Question: Talk about the condition:
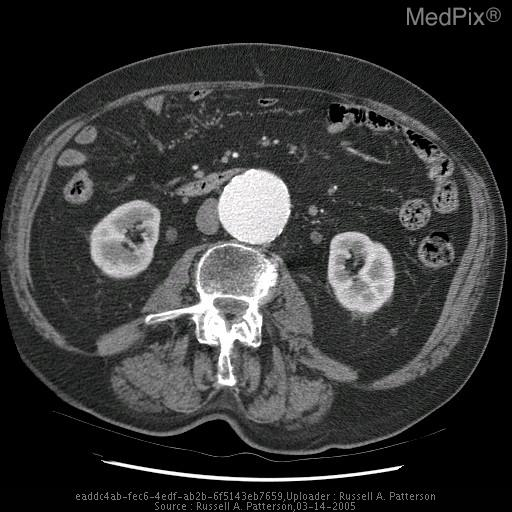
Answer: The disease is discussed as: An aneurysm is defined as a focal dilation of the aorta involving an increase in diameter of at least 50 percent  as compared with the expected normal diameter.  The normal size diameter of the aorta in this area is 2 cm.  The pathogenesis of abdominal aortic aneurysms is multifactorial.  Familial clustering, genetic predisposition, and hemodynamic factors all play a role in the formation of abdominal aortic aneurysms.  The overall incidence of abdominal aortic aneurysm is 15 to 37 cases per 100,000 patient years.

Much of the research has focused on the relationship of aneurysm size to the risk of rupture.  Studies using CT and ultrasound have recorded average expansion rates of  0.4 cm per year.  Risk factors for rupture include elevated blood pressure, smoking,  atherosclerotic disease, and the presence of COPD.  Smoking is the major risk factor for aneurysm formation.  Aneurysms can also occur as part of certain disease such as Marfans or Ehler-Danlos syndrome.  The risk of rupture for aneurysms less than 4.0 cm is 2 percent.  For aneurysm greater than 5.0 cm the risk is between 25 to 41 percent.  The risk of rupture for aneurysms between 4 to 5 cm is between 3 to 12 percent.  Immediate repair vs. surveillance for aneurysms less than 5.5 cm has not improved survival.

Abdominal ultrasound can be used as screening tool for abdominal aortic aneurysm.  Ultrasound has sensitivity of 100 percent.  Both the longitudinal and transverse aortic diameters can be measured and there is no need for IV contrast.  Ultrasound can measure aneurysm within a range of 0.6 cm.  Ultrasound is limited in its use for surgical planning because it cannot document the proximal or distal extent of the aneurysm.

CT is highly sensitive and specific for identification of abdominal aortic aneurysms and is more accurate in determining the size of the aneurysm.  CT is also valuable in surgical planning because it provides information on the anatomical relationship of the visceral and renal vessels.  Disadvantages to CT include the need for IV contrast and exposure to radiation.

The mortality of a ruptured abdominal aortic aneurysm is over 90 percent, but for those who make it to a hospital alive 50 percent survive.  The classic triad of hypotension, back pain, and a pulsatile abdominal mass is only present half of patients.  Diagnostic tests such as CT or ultrasound should not delay immediate operation.